Question: Explain the disease:
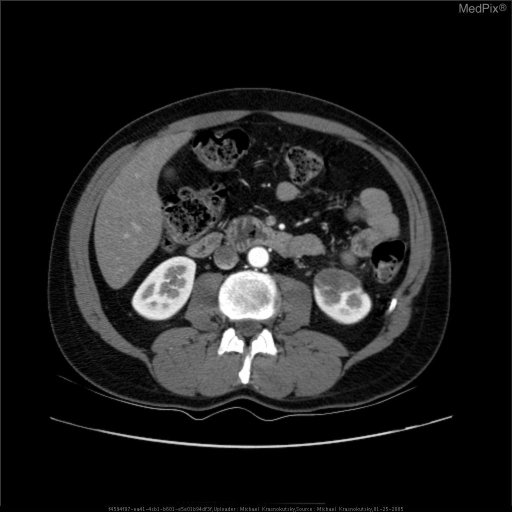
Answer: The disease is discussed as: Renal infarct is the formation of a necrotic area in a kidney that results from renal blood vessel occlusion.  The size and location of the infarct depends on the site of vascular occlusion.  Occlusion can be either thrombotic or embolic in nature.  Thrombotic events are more likely to occlude large renal arteries or its branches.  Emboli, on the other hand, can cause more distal occlusions resulting in smaller defects and/or multiple ones. Residual renal function after infarction depends on the extent of the damage.

Cause:  Most common caused - renal artery embolism secondary to  mitral stenosis.  Other causes include infective endocarditis, atrial fibrillation, microthrombus in the left ventricle, rheumatic valvular disease, or recent myocardial infarction.
May also be caused by atherosclerosis with or without thrombus formation, thrombus from flank trauma, sickle cell anemia.

Patients may present with acute or chonic abdominal pain, generalized or localized to affected flank. Occlusive events may also be clinically silent.

On IVP study, the infarcted portion of the kidney does not excrete contrast and is seen as a defect in a renal contour.  CT through the kidneys after administration of intravenous contrast demonstrates an area of non perfusion.  There may be a rim of enhancement along the cortex.  This occurs when there is enough blood flow from the renal capsular vessels that penetrate into the outer most cortex.
Infarcted part of the kidney may be revascularized either through collateral, resolution of the thrombus, or by intervention.  If imaged during revascularization phase, the areas of infarct may have heterogenous enhancement.  In the absence of a baseline study, this may cause confusion and difficulty in making the correct diagnosis.

Differential diagnosis of a non enhancing kidney (part or whole) includes infection, tumor and ischemia.  Secondary signs such as rim enhancement and clinical picture help to offer the right diagnosis.